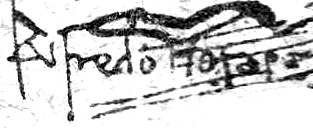
Signature of: alfredo de morais